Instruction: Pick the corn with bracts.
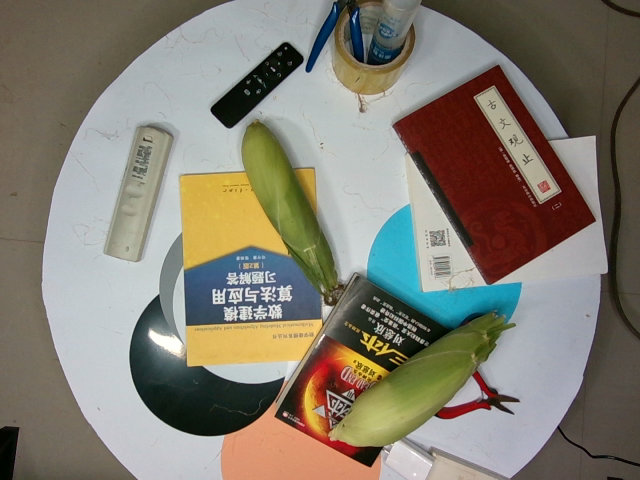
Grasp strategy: vertical